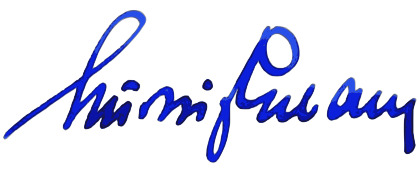
Signature of: ludwig erhard